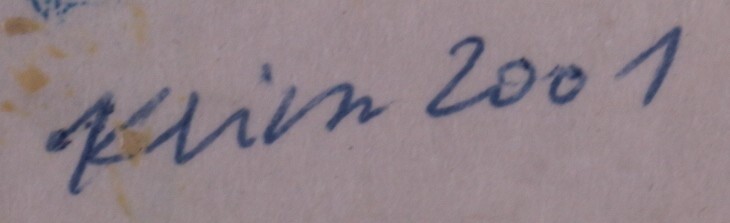
Signature of: miroslav klivar